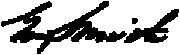
Signature of: george smith